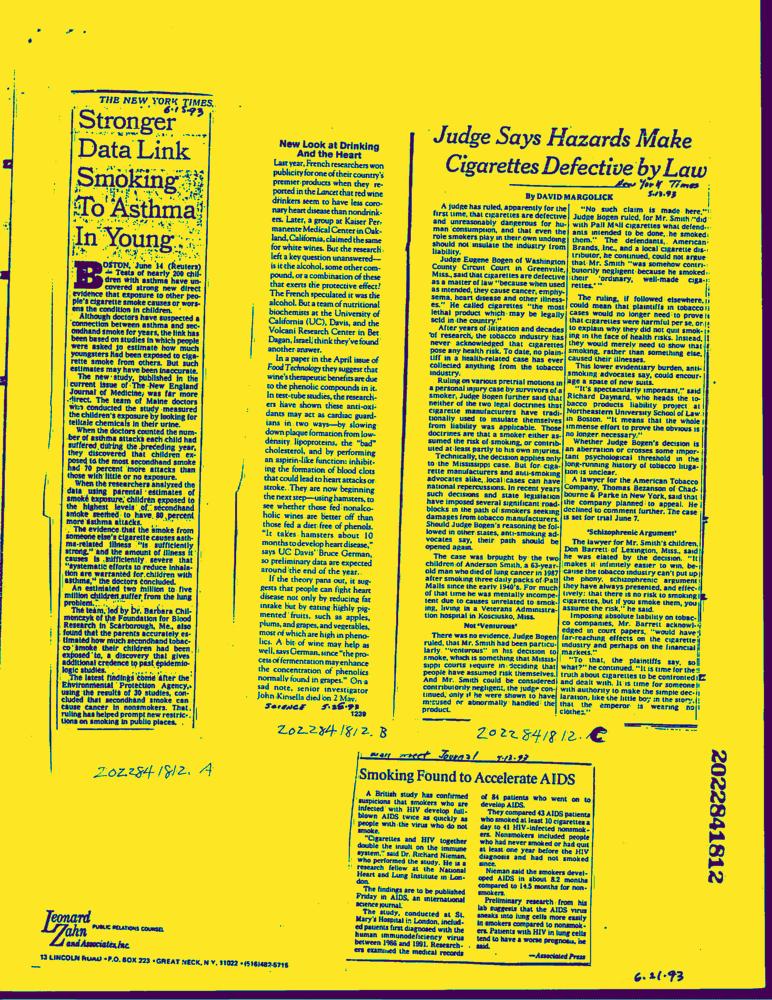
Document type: News-Article